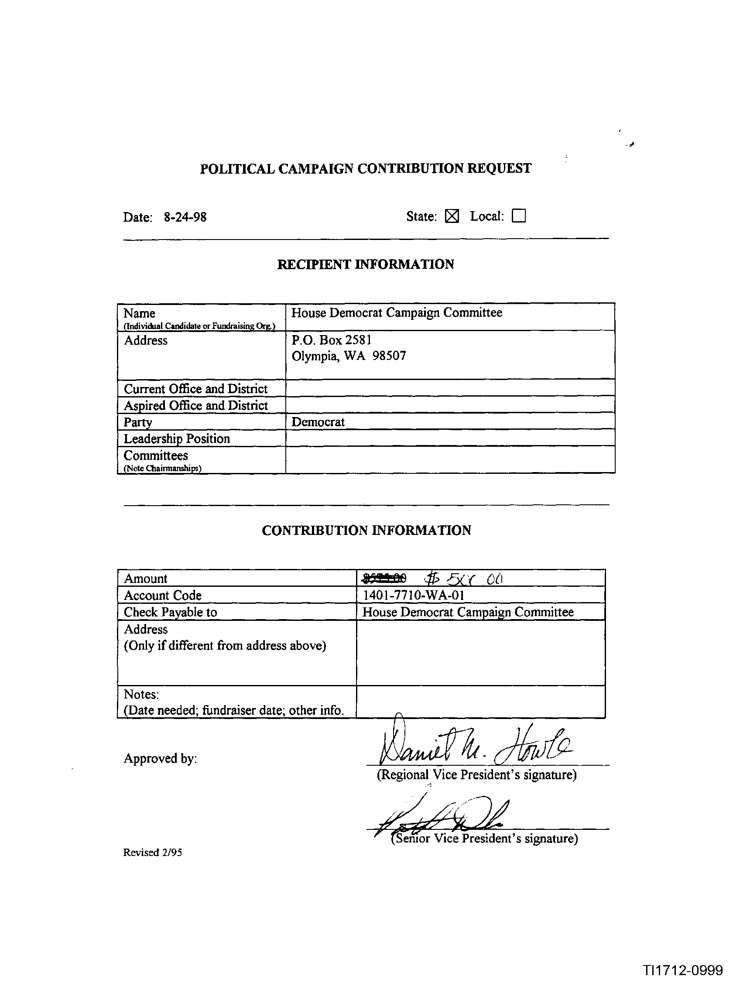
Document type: Invoice